Question: Explain the disease:
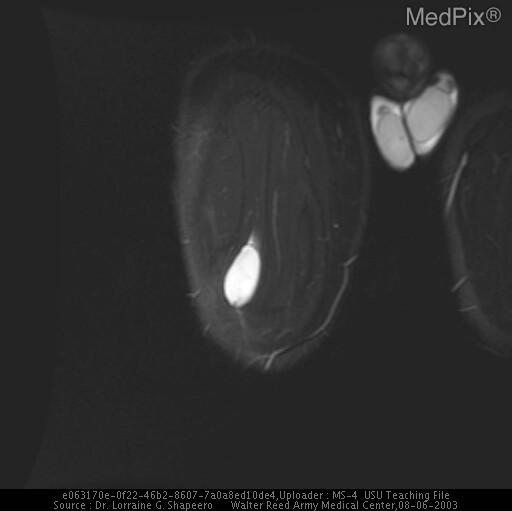
Answer: The disease is discussed as: Liposarcoma is second only to malignant fibrous histiocytoma as the most common malignant tumor of soft tissue. It occurs in both sexes with equal frequency and usually after the age of 40 years. It is found most often in the extremities. Pain is a late symptom related to the increasing mass size. Often the tumor grows slowly, but an occasional anaplastic tumor may grow rapidly. Physical examination reveals a mass with boundaries that may be ill defined. (Canale: Campbell's Operative Orthopaedics, 10th ed., Mosby, Inc 2003.).      On radiographs, the presence of radiolucent fat in liposarcomas suggests a more differentiated form whereas soft tissue density is more consistent with more aggressive forms. (Reznick: Diagnosis of Bone and Joint Disorders, 4th ed. W.B. Saunders Co. 2002). On T1-weighted MR images, differentiatied liposarcomas show extensive areas of high signal intensity consistent with their fat content. Areas of low signal intensity and septae in lipomatous tumors suggest more aggressive lesions.  On T2-weighted MR images with fat saturation, less differentiated liposarcomas show areas of high signal intensity whereas the differentiated fat is low signal intensity. Contrast-enhanced MRI shows enhancement of the more malignant regions of the liposarcoma.  At MRI, the myxoid areas of myxoid liposarcoma characteristically show high signal intensity areas on T2-weighted images that do not enhance after contrast. (Shapeero: Dynamic contrast-enhanced MR imaging for soft tissue sarcomas. in Seminars in Musculoskeletal Radiology, Vol.3 No.2, 1999)     At gross pathology, liposarcomas are large and lobulated and many are encapsulated.  At histology, liposarcomas are divided into  well-differentiated, myxoid, round cell, pleomorphic and dedifferentiated subtypes varying from the low-grade malignant type (well-differentiated)  to myoid subtype of intermediate grade and the pleomorphic, round cell, and dedifferentiated of higher grades. Metastases occurs in approximately 50% of patients and 5-year survival rate of approximately 60%.